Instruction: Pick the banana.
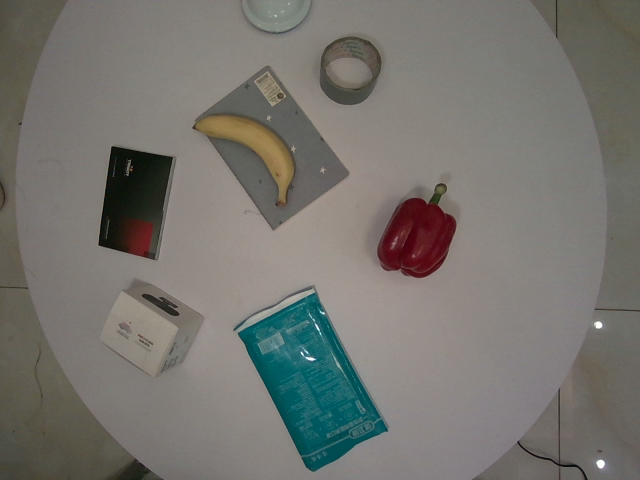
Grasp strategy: vertical